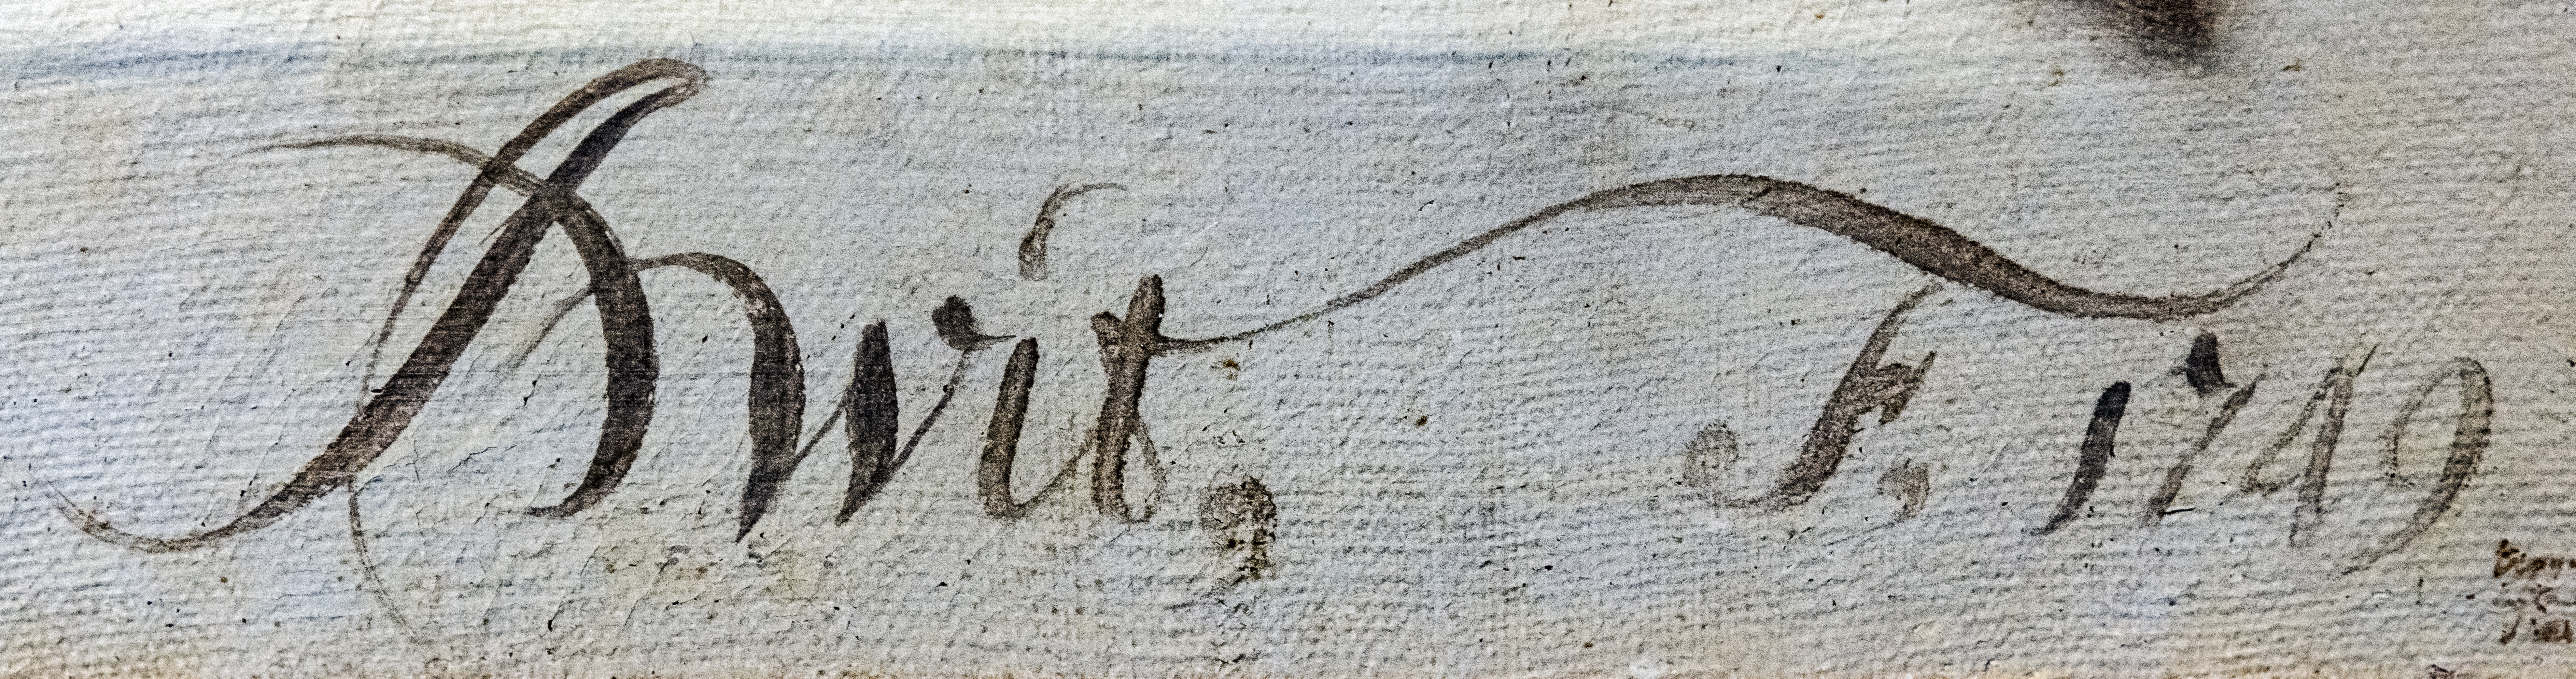
Signature of: jacob de wit